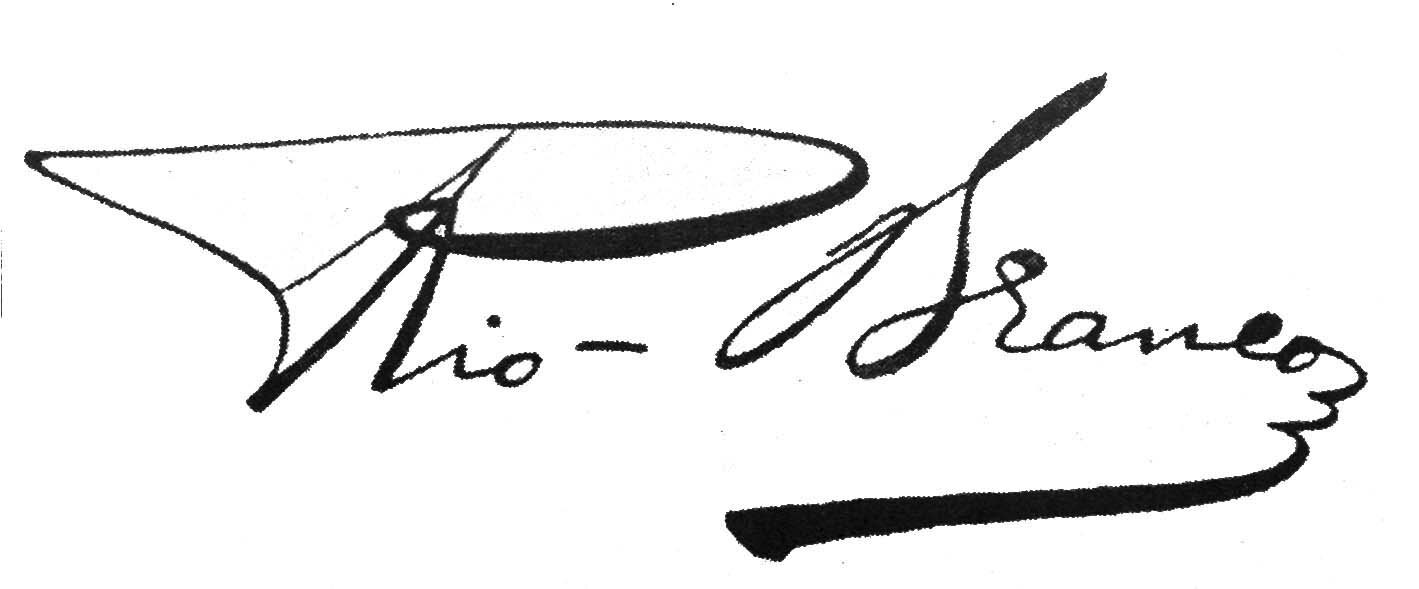
Signature of: josé maria da silva paranhos júnior